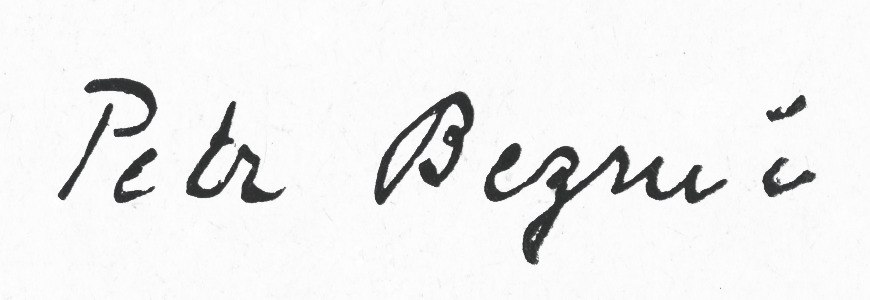
Signature of: petr bezruč